Question: What is the suspected problem?
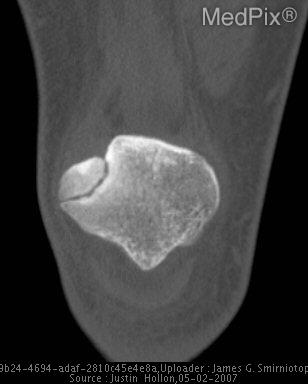
Answer: The findings suggest •  Rounded bony fragment at superolateral aspect.
•  Wide well-defined radiolucent line.
•  Smooth, well-corticated, opposing margins.
•  No sharp fracture fragments or intra-articular loose bodies.
•  No evidence of suprapatellar effusion.. CT shows a well-defined radiolucent line coursing across the superolateral quadrant with smooth, well-corticated margins.. The patient might have a history of 18 y/o man fell down the stairs.  Now with right knee pain, localized to the patella.  Pain is reported as constant and throbbing, increasing to 8-9/10 pain with weight bearing..